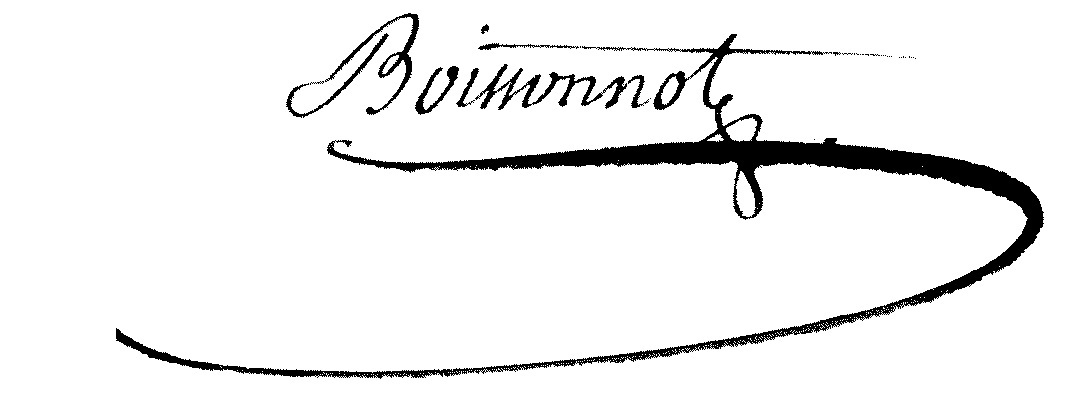
Signature of: françois boissonnot